Question: What are the imaging findings?
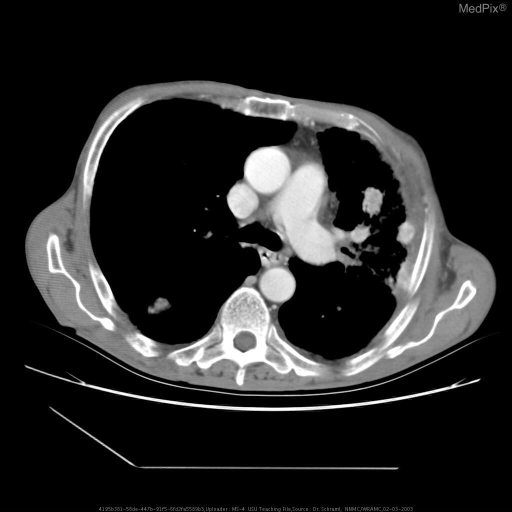
Answer: The imaging shows •  CXR:
Large destructive left apical mass involving the chest wall.  There is vertebral destruction, pleural metastasis, lymphadenopathy, and a contralateral lung nodules.

•  CT:
1) Large left upper lobe mass with adjacent chest wall invasion with bony destruction and vertebral body destruction.  Multiple left lingular segment masses
2) Right upper lobe mass with adjacent air space disease
3) Mediastinal and left hilar adenopathy
4) Right liver lobe ductal dilatation
5) Right adrenal mass enlargement
6) Left kidney mass

•  PET:
1) Malignant neoplasm extensively involving the apical posterior segment of the left upper lobe and extending locally into the mediastinum and the chest wall.  No discontinuous foci within the mediastinum or cervical region specifically to suggest metastatic disease to the lymph nodes.  Several satellite nodules in the left mid lung field and possible nodular metastases to left mid ribs. CT:
1) Large left upper lobe mass with adjacent chest wall invasion with bony destruction and vertebral body destruction.  Multiple left lingular segment masses
2) Right upper lobe mass with adjacent air space disease
3) Mediastinal and left hilar adenopathy
4) Right liver lobe ductal dilatation
5) Right adrenal mass enlargement
6) Left kidney mass.